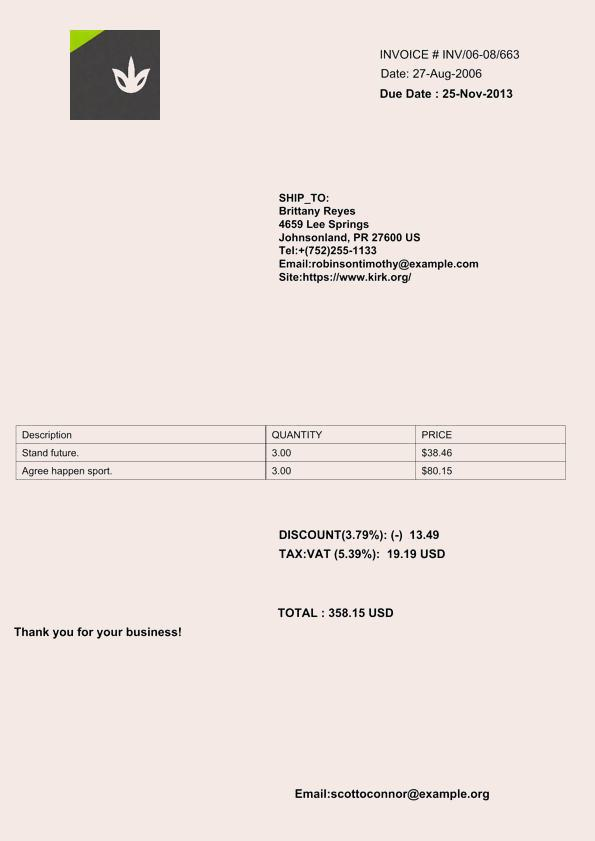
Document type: Invoice